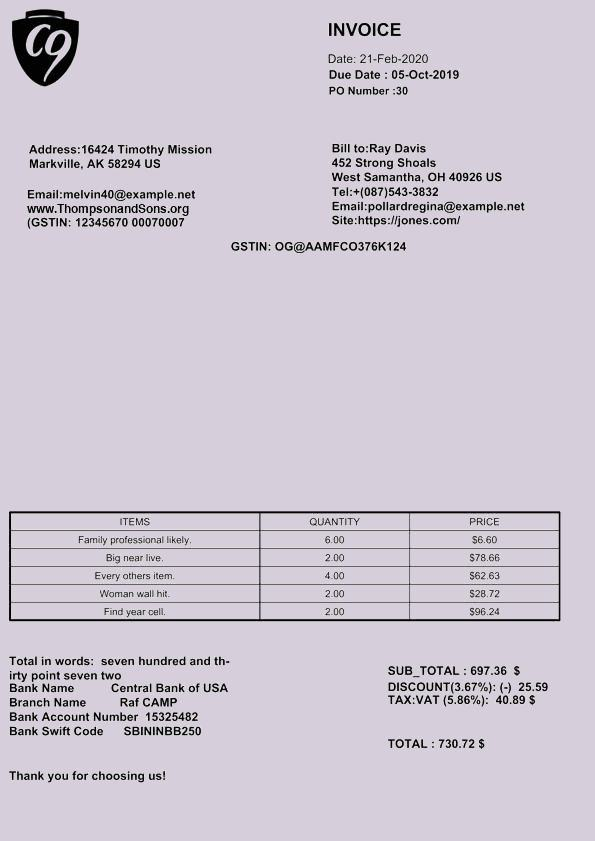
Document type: Invoice